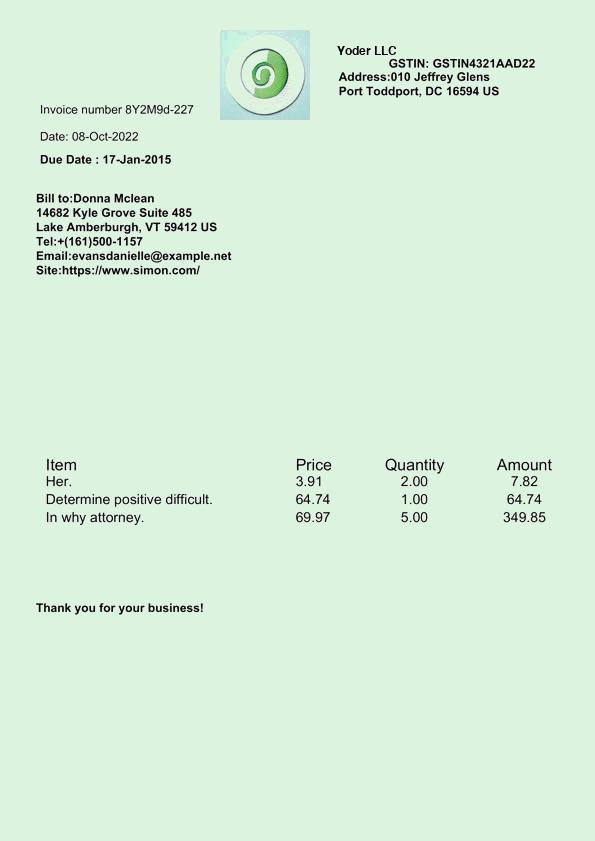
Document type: Invoice